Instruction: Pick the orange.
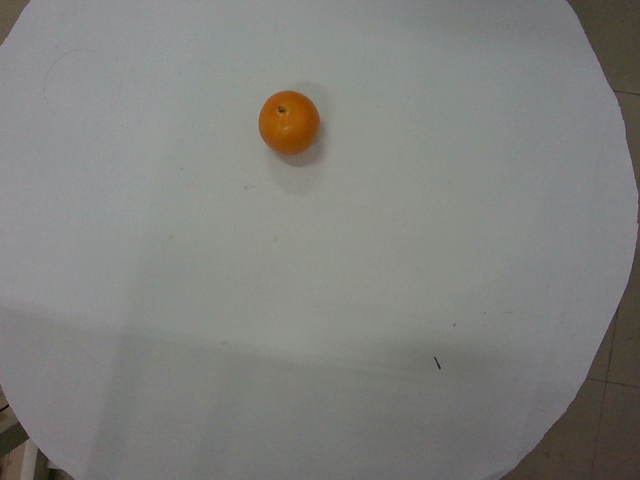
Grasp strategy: vertical